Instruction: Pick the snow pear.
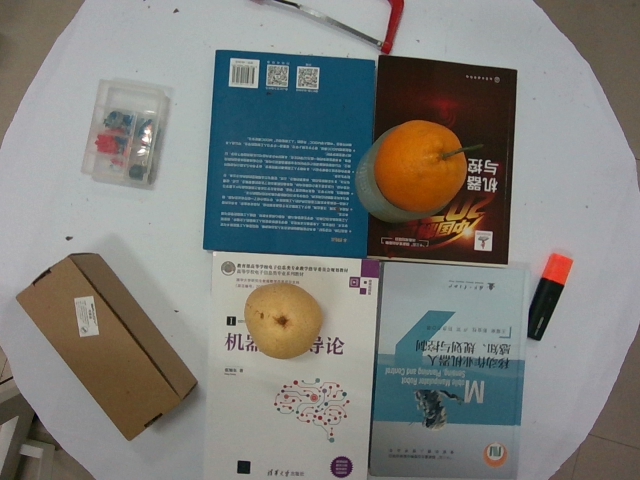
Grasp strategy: vertical